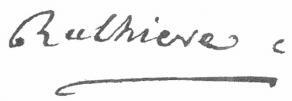
Signature of: claude carloman de rulhière